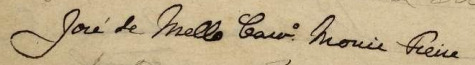
Signature of: muniz freire